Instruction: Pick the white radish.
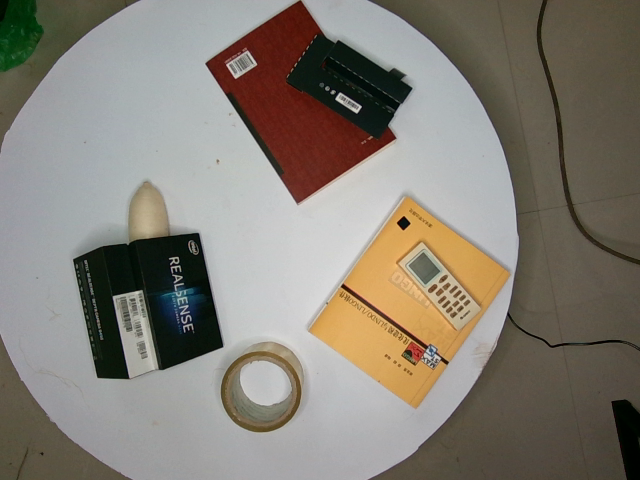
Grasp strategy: vertical